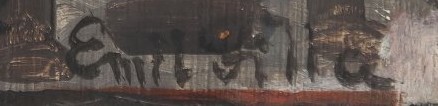
Signature of: emil filla